Question: What jurisdiction, city, or county is the document associated with?
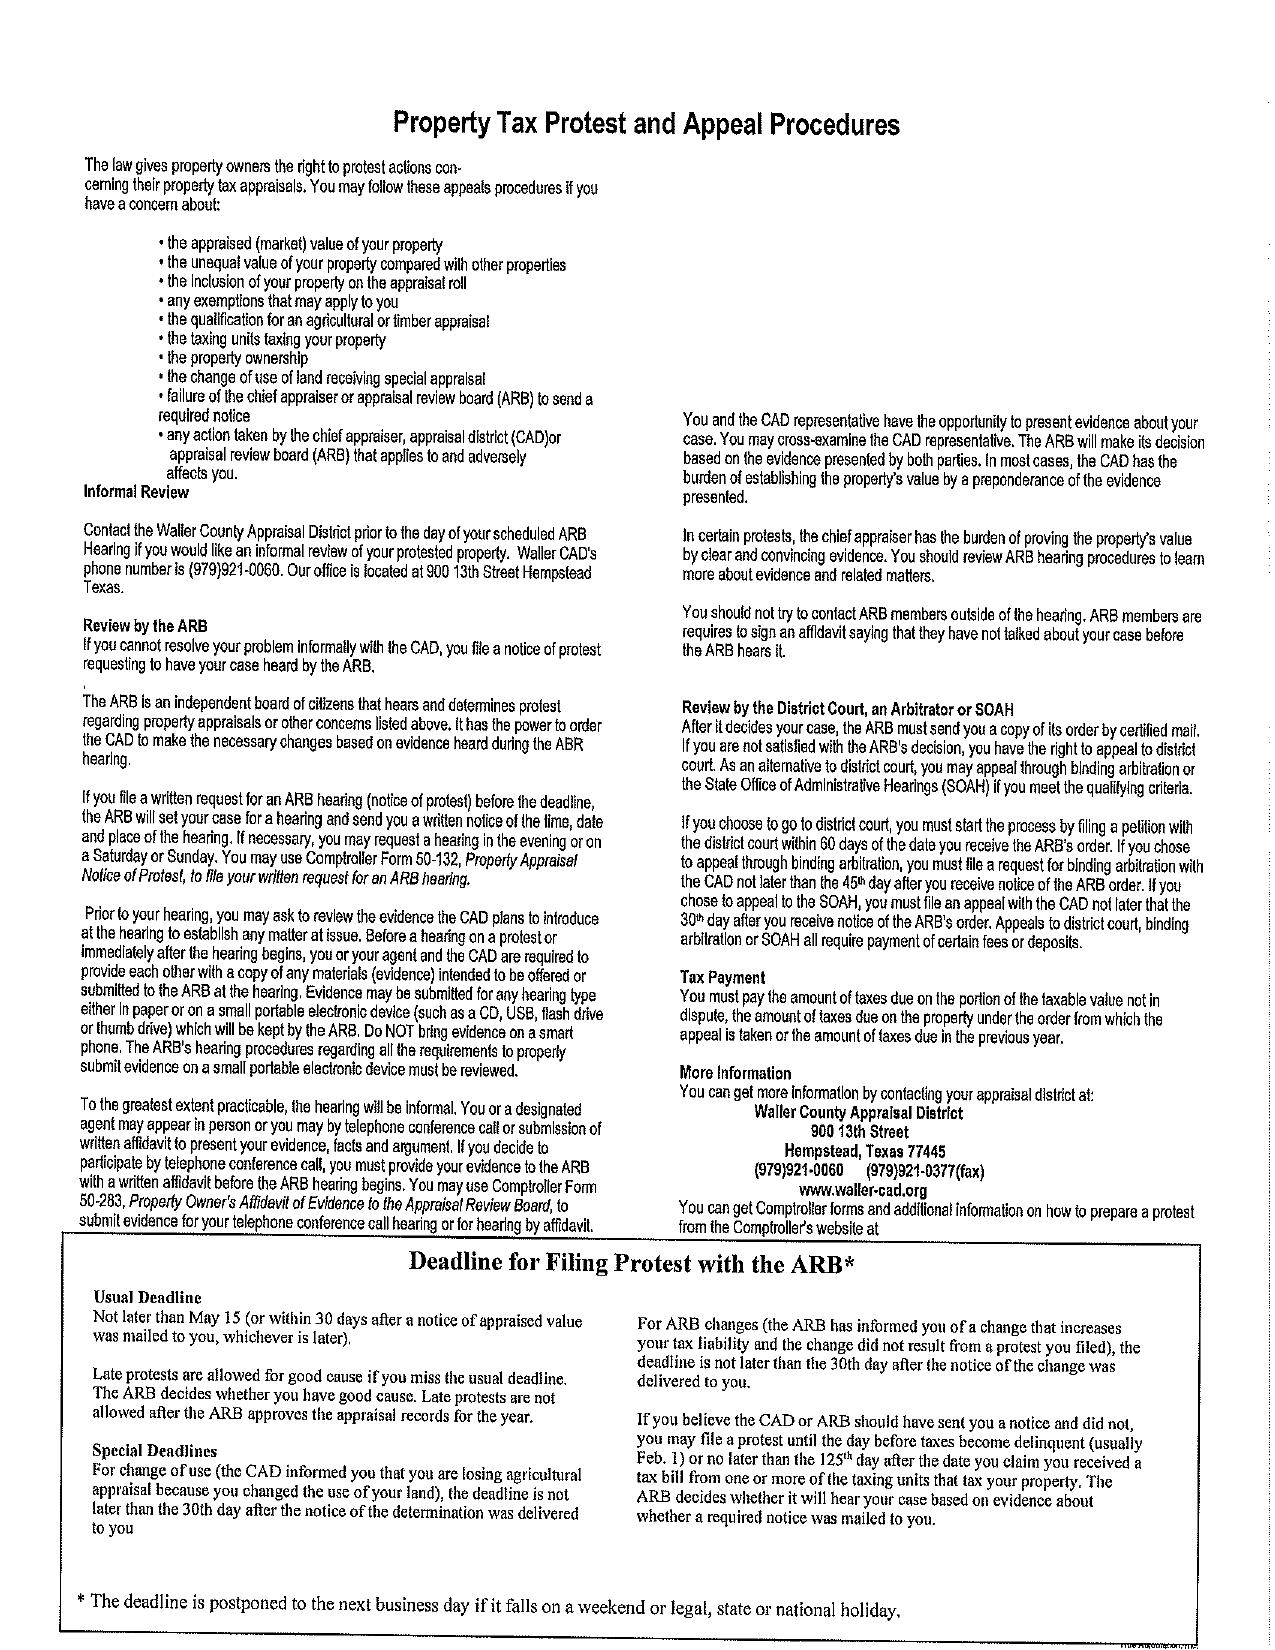
Answer: "Walker County"